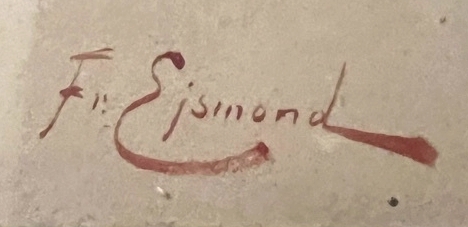
Signature of: franz ejsmond